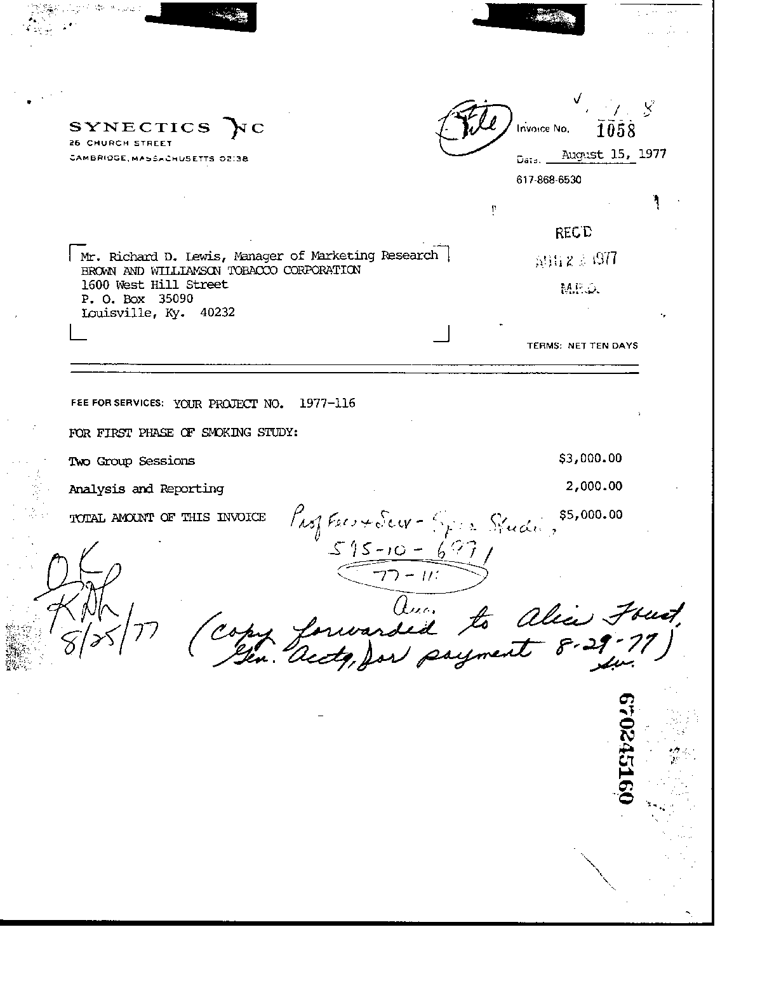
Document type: Invoice